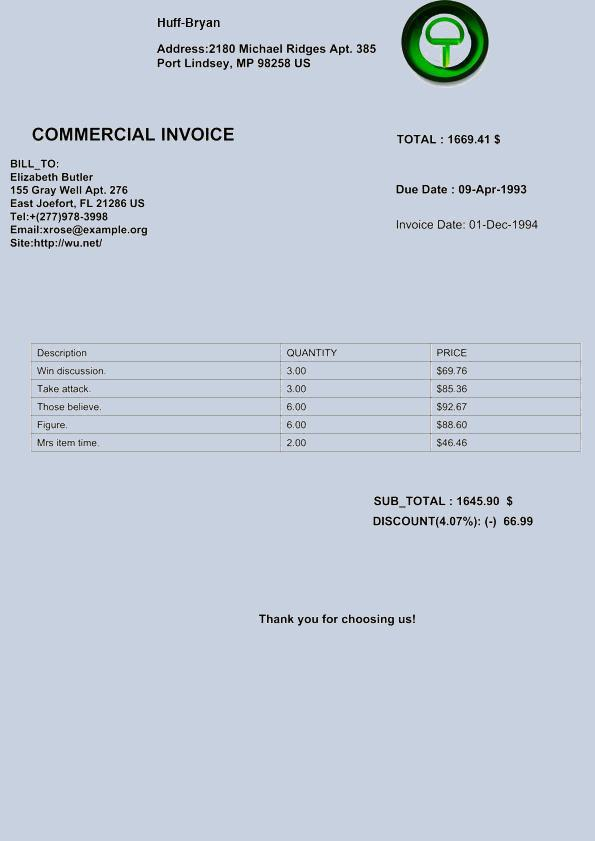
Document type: Invoice